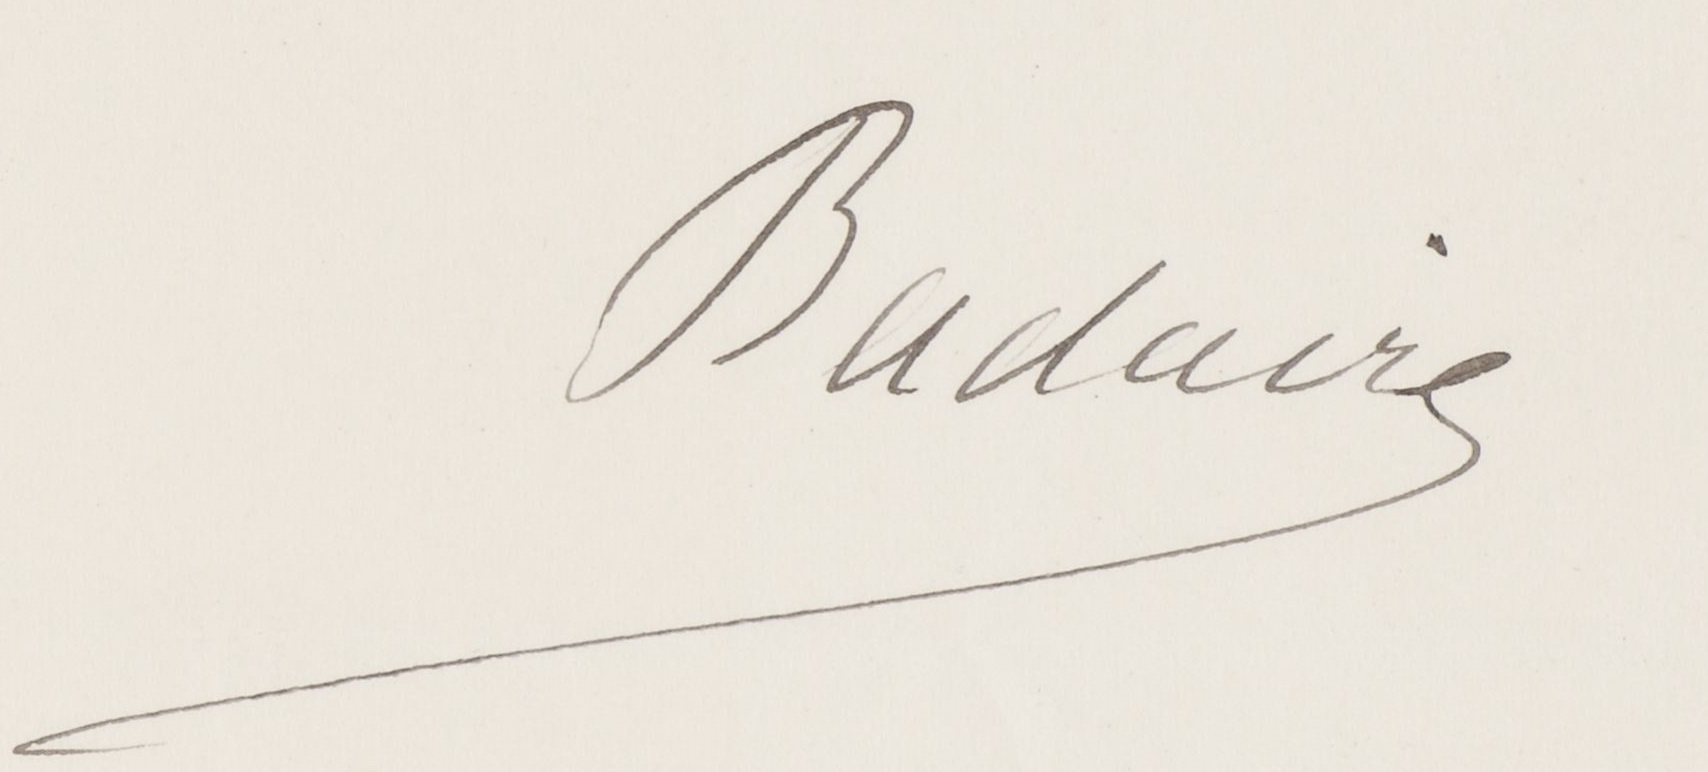
Signature of: alfred emmanuel badaire